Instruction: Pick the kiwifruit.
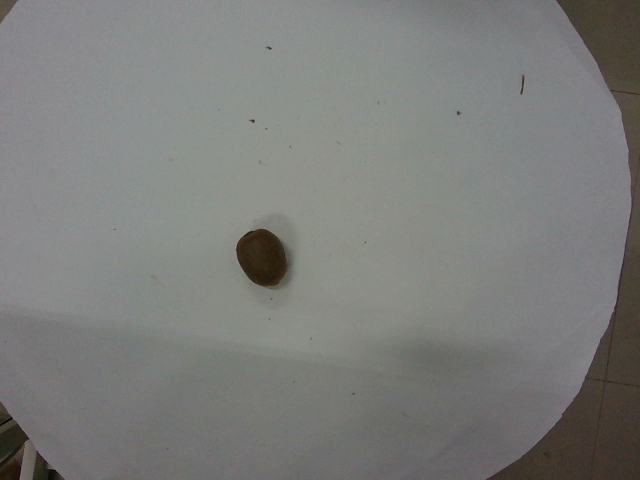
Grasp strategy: vertical